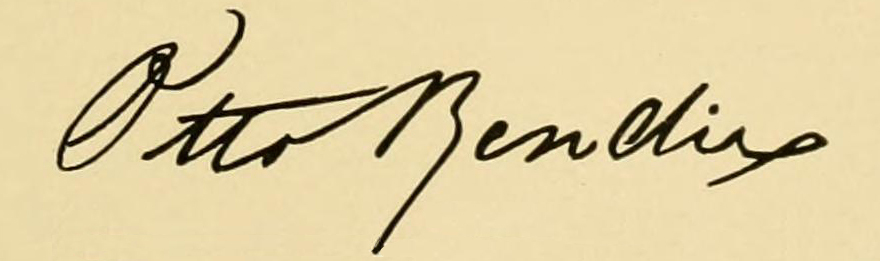
Signature of: otto bendix